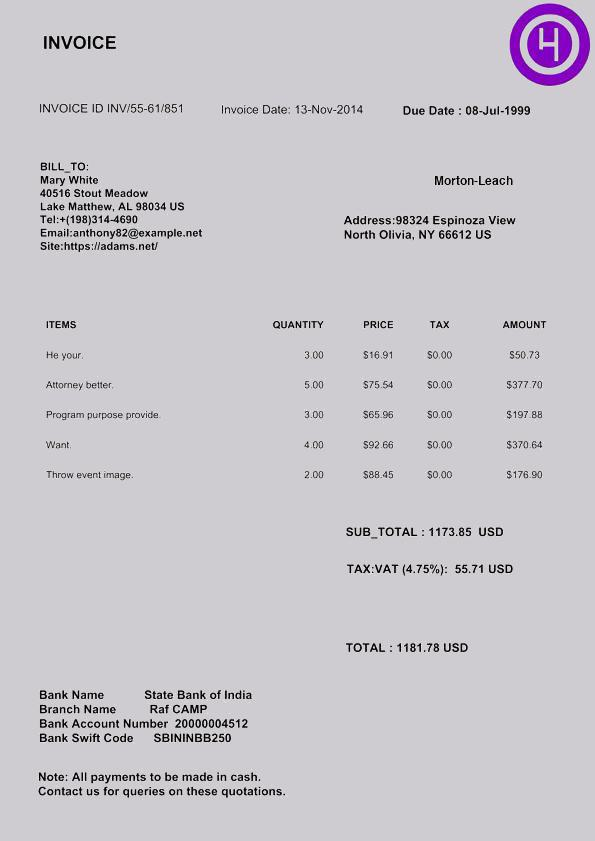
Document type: Invoice